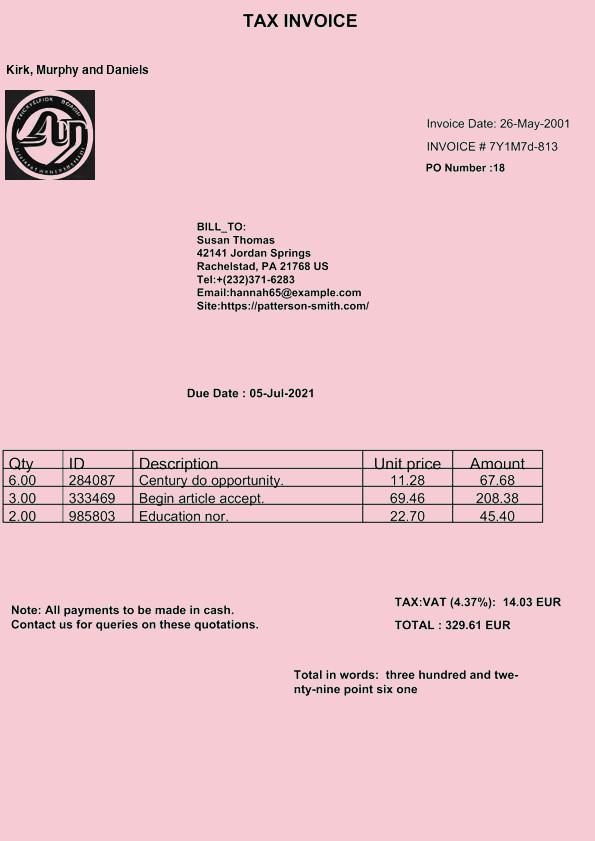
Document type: Invoice